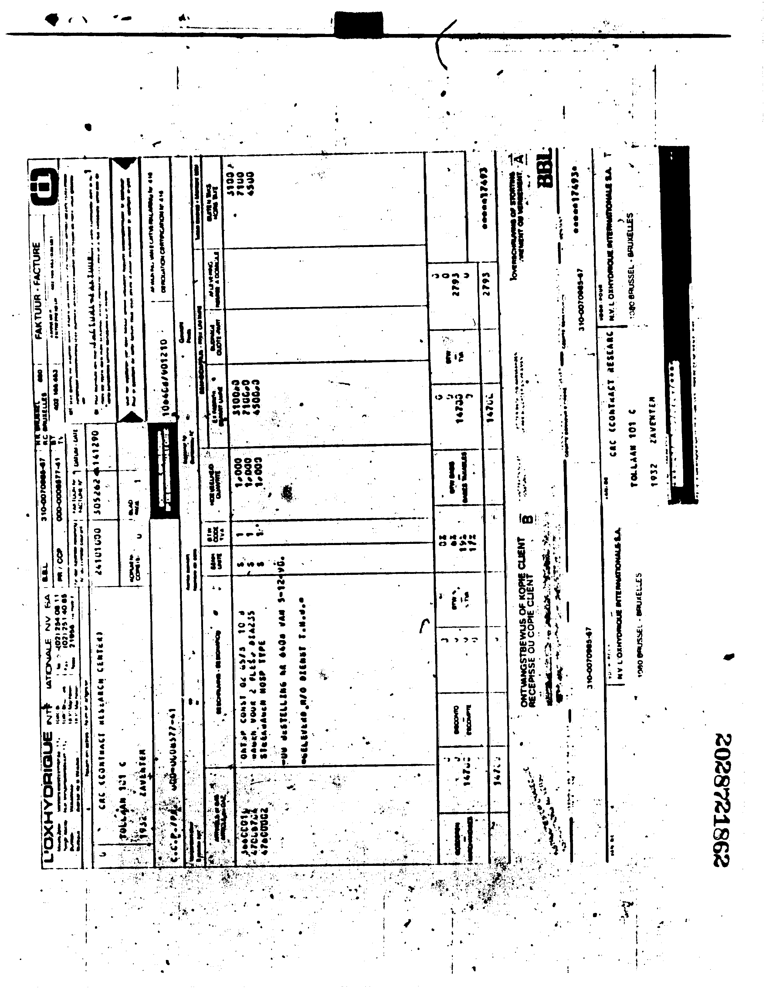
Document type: Invoice